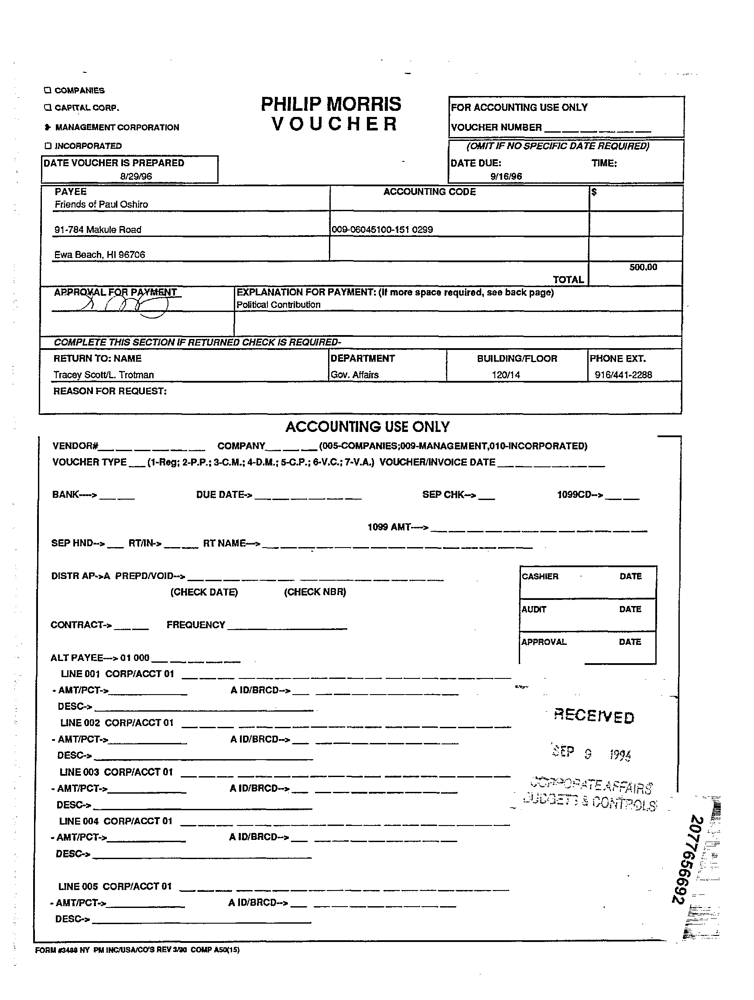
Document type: Invoice